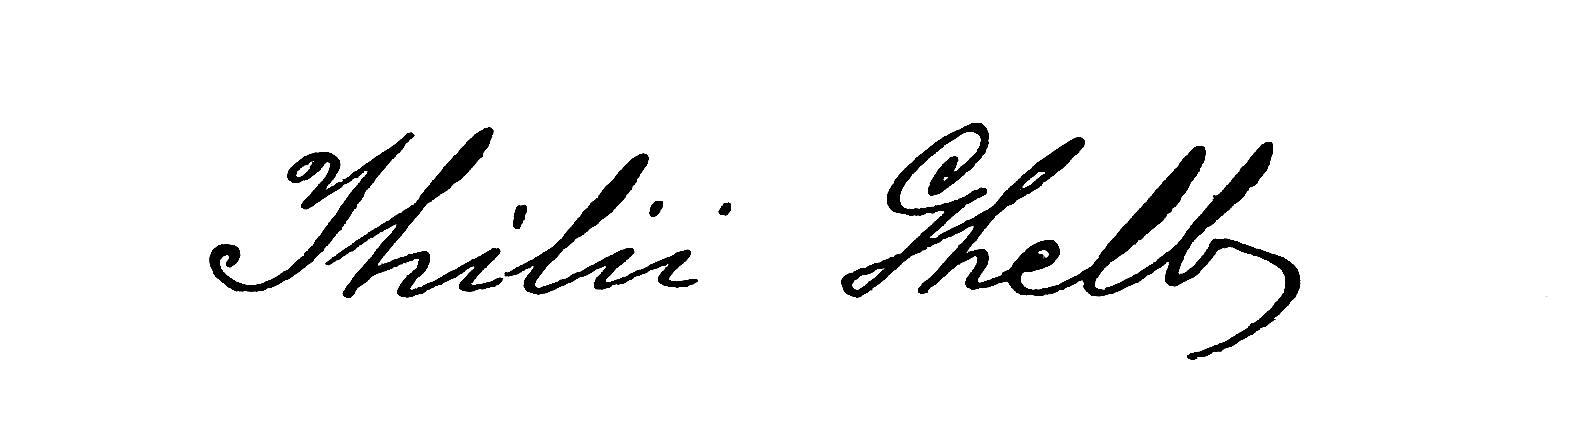
Signature of: ihilii ghelb